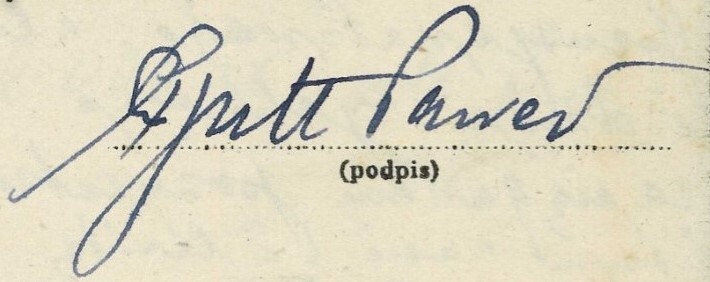
Signature of: paweł gutt